Question: In what way does the history help explain the case?
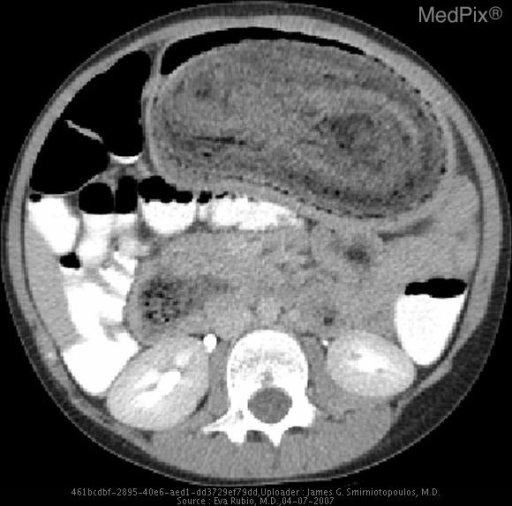
Answer: The patient's history of A 9 year old girl presents with abdominal pain and feeding intolerance is key in understanding the case.